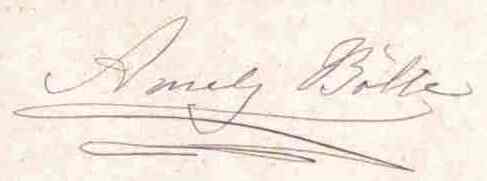
Signature of: amely bölte